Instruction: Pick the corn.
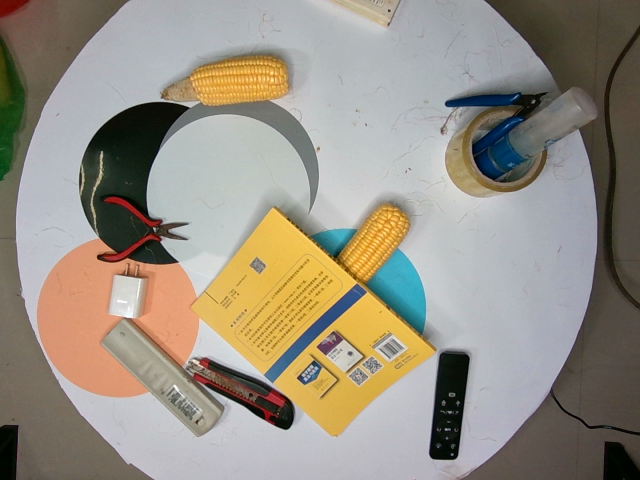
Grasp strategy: vertical